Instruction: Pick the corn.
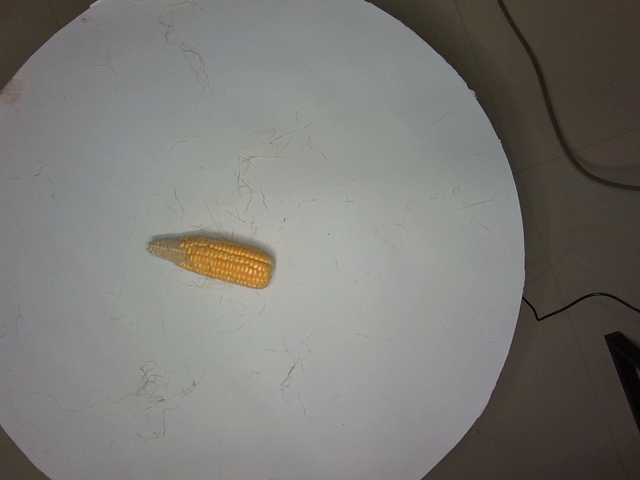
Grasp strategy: vertical